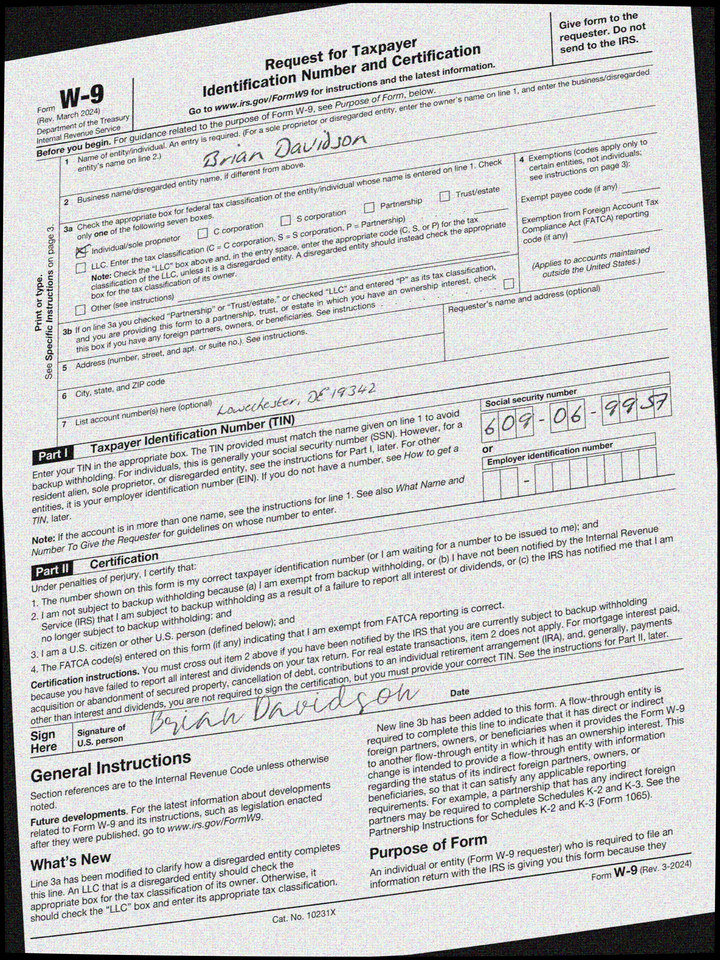
adr2: Lowechester, DE 19342
cbx: yes
ssn: 609069957
enm: Brian Davidson